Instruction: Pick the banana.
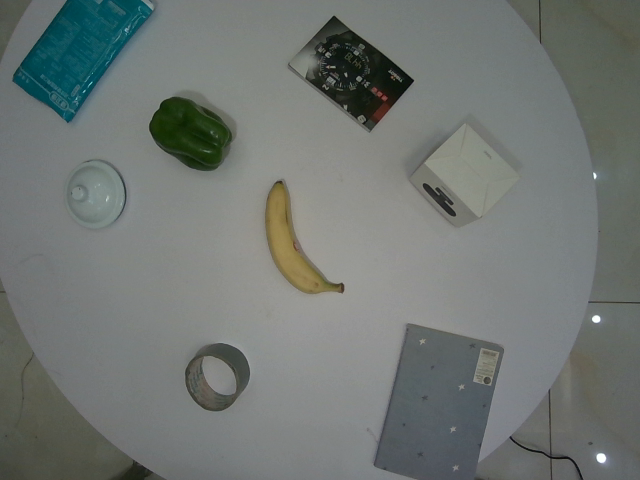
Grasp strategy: vertical